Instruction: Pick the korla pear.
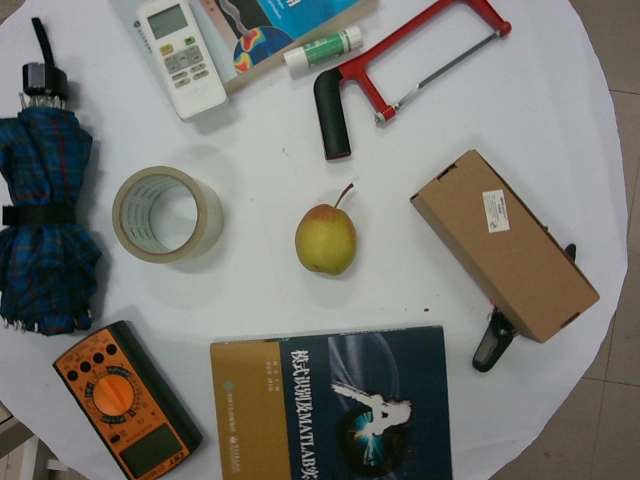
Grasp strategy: vertical